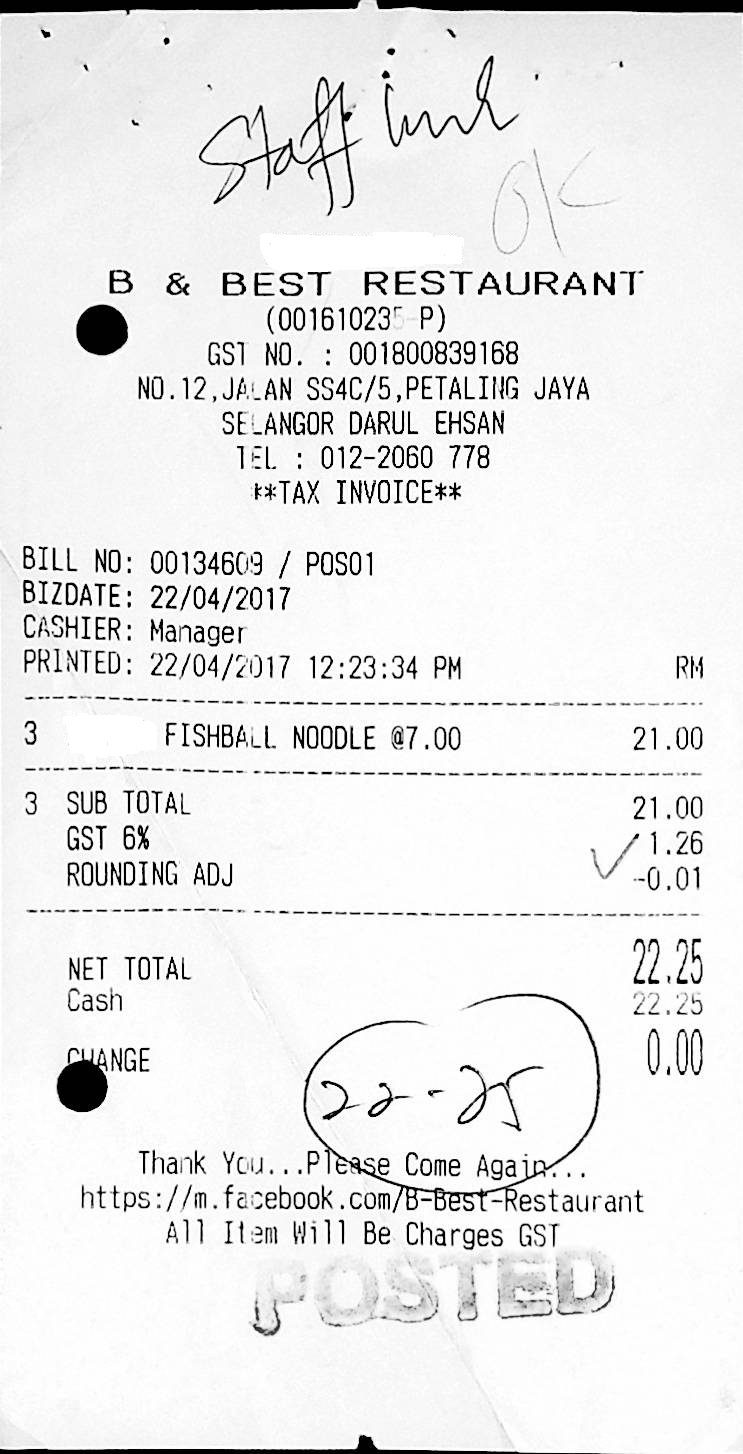
B & BEST RESTAURANT
(001610235-P)
GST NO. : 001800839168
NO.12,JALAN SS4C/5,PETALING JAYA
SELANGOR DARUL EHSAN
TEL : 012-2060 778
**TAX INVOICE**
BILL NO: 00134609 / POS01
BIZDATE: 22/04/2017
CASHIER: MANAGER
PRINTED: 22/04/2017 12:23:34 PM
RM
3
FISHBALL NOODLE @7.00
21.00
3
SUB TOTAL
21.00
GST 6%
1.26
ROUNDING ADJ
-0.01
NET TOTAL
22.25
CASH
22.25
CHANGE
0.00
THANK YOU...PLEASE COME AGAIN...
HTTPS://M.FACEBOOK.COM/B-BEST-RESTAURANT
ALL ITEM WILL BE CHARGES GST
POSTED